Please extract the written amount, numerical amount, recipient's name, date on the cheque, and the bank's name from the image.
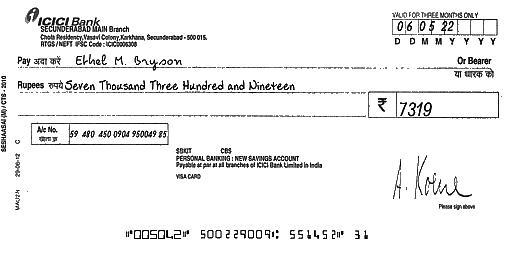
amt_in_words: Seven Thousand Three Hundred and Nineteen
amt_in_figures: 7319
payee_name: Ethel M. Bryson
bank_name: ICICI Bank
cheque_date: 06/05/22